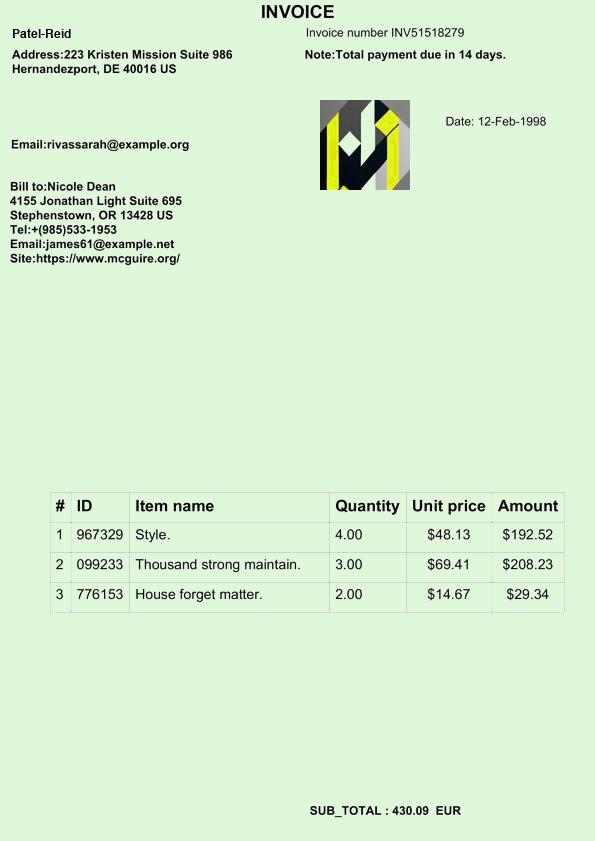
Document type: Invoice